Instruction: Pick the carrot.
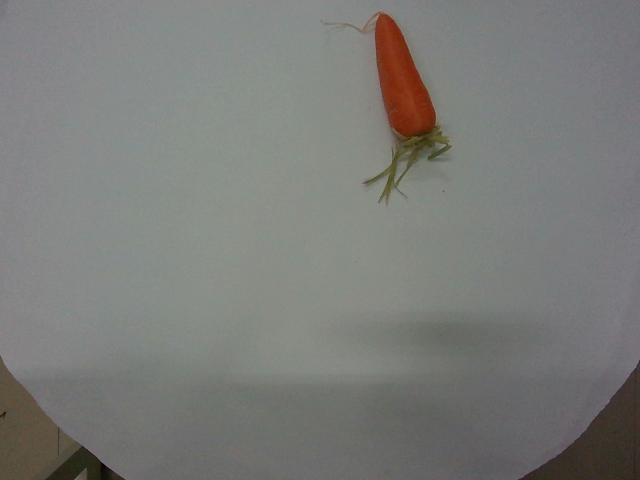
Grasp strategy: vertical